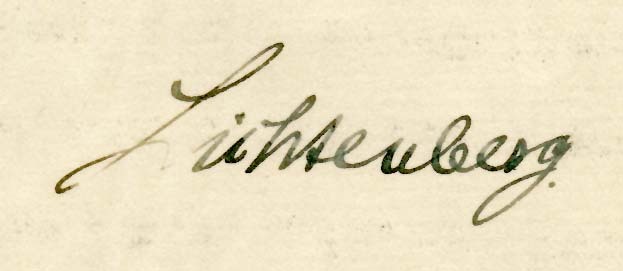
Signature of: bernhard lichtenberg